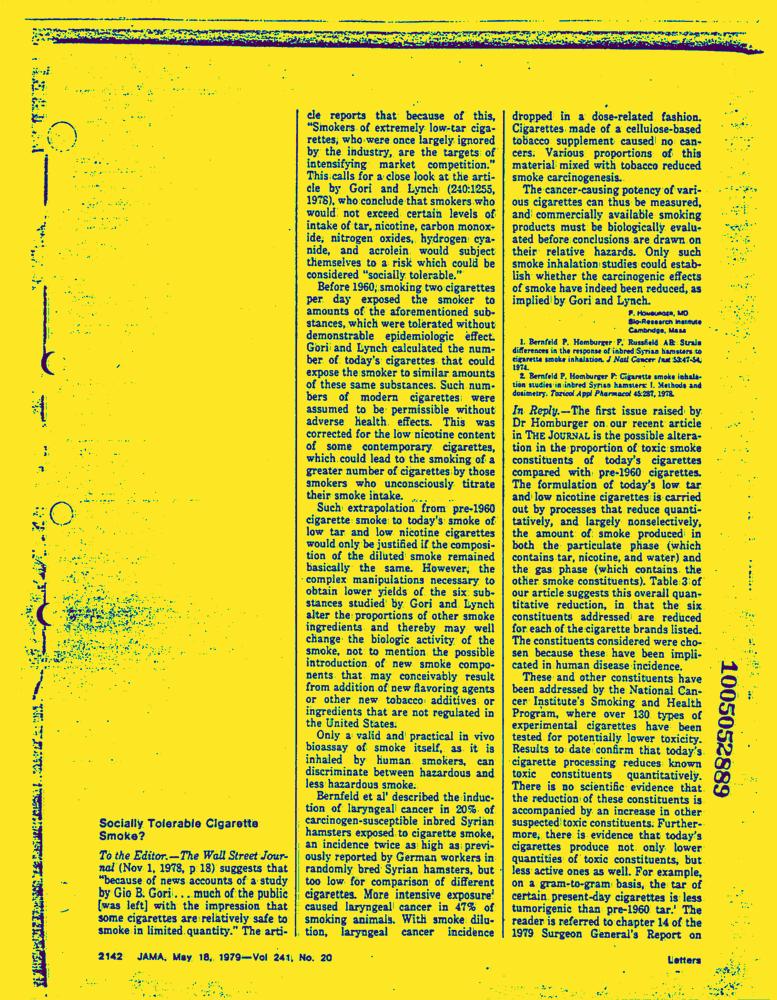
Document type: News-Article